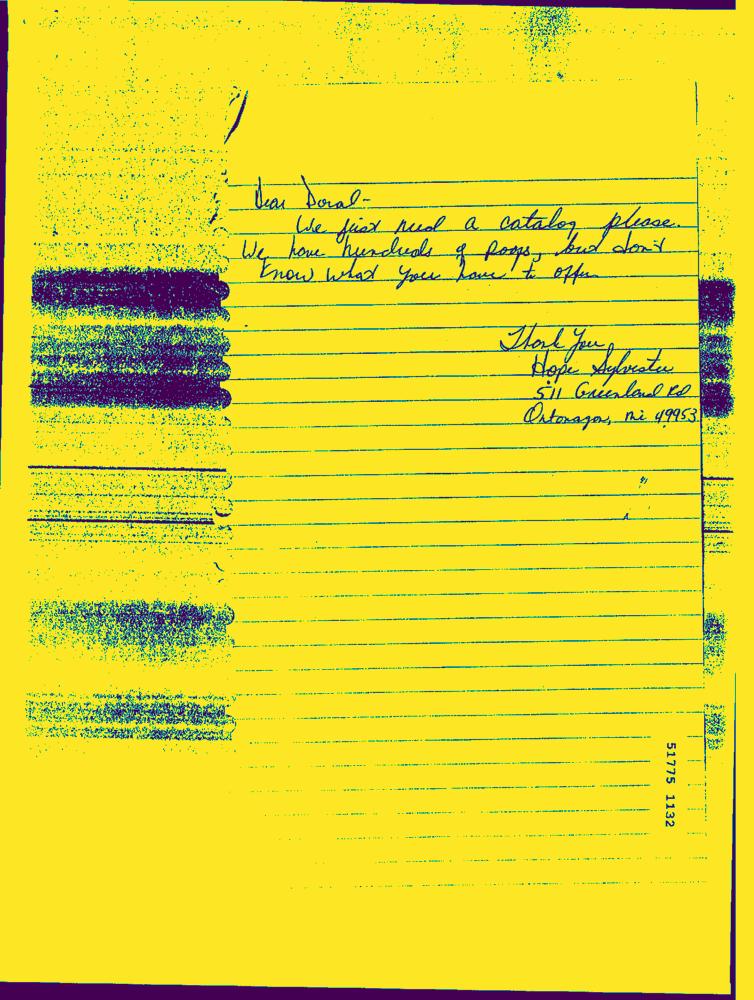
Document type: Hand-Written